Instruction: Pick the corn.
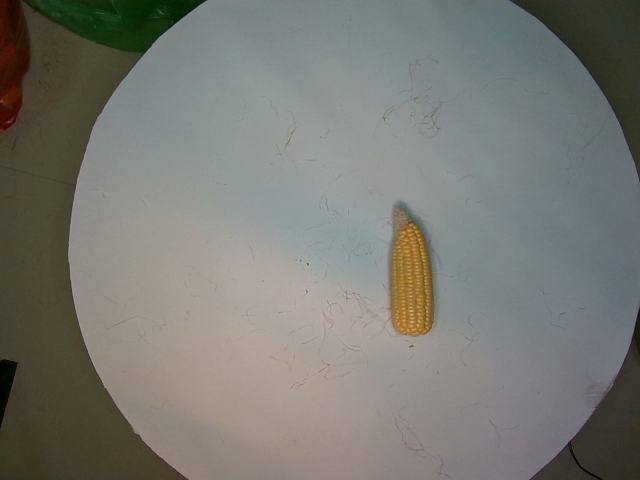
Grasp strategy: vertical